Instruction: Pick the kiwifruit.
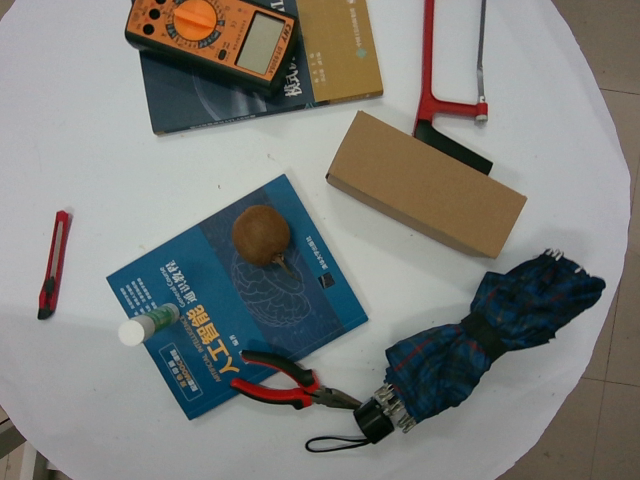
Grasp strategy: vertical